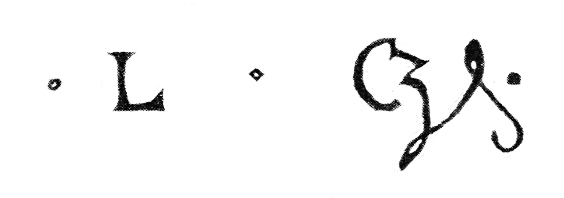
Signature of: master l cz